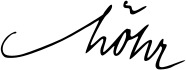
Signature of: alexander löhr